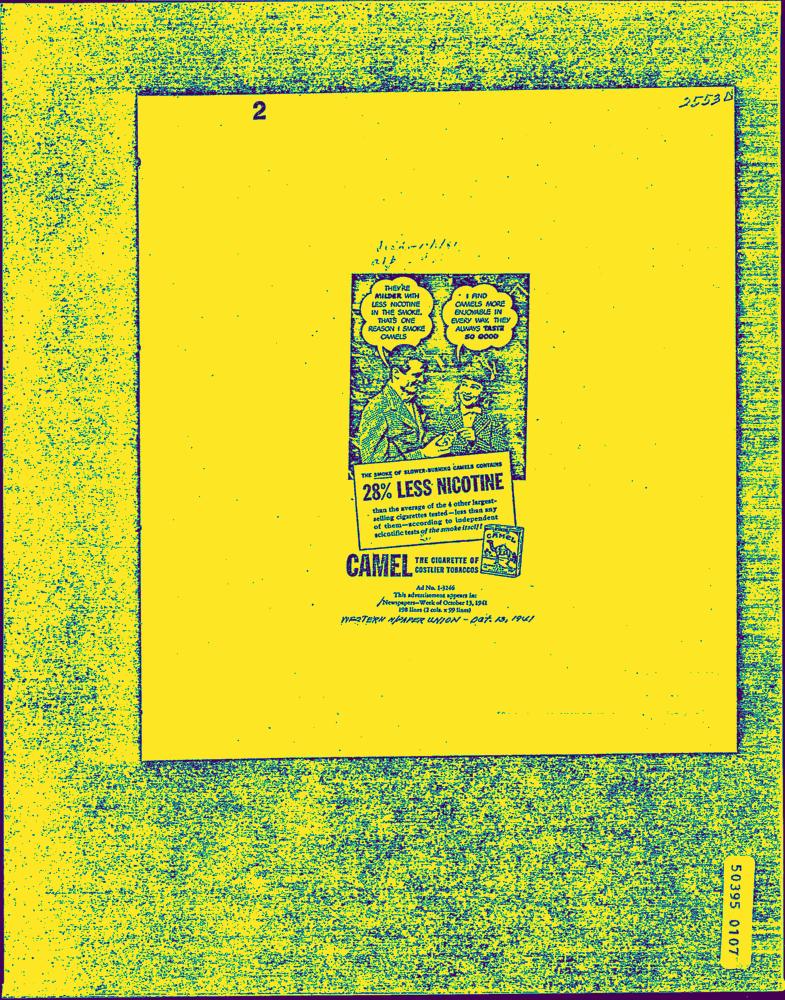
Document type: AD